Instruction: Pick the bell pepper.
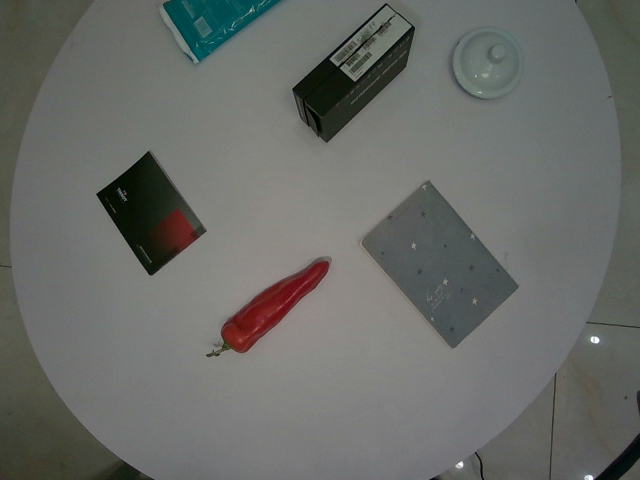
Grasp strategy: vertical